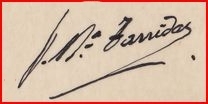
Signature of: josep maria tarridas i barri